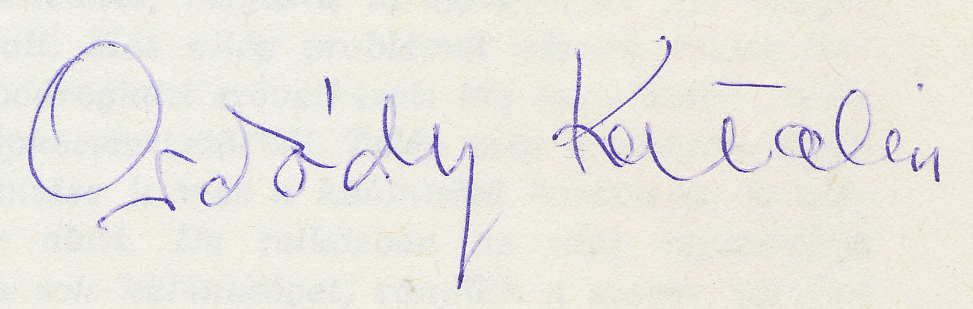
Signature of: katalin ordódy